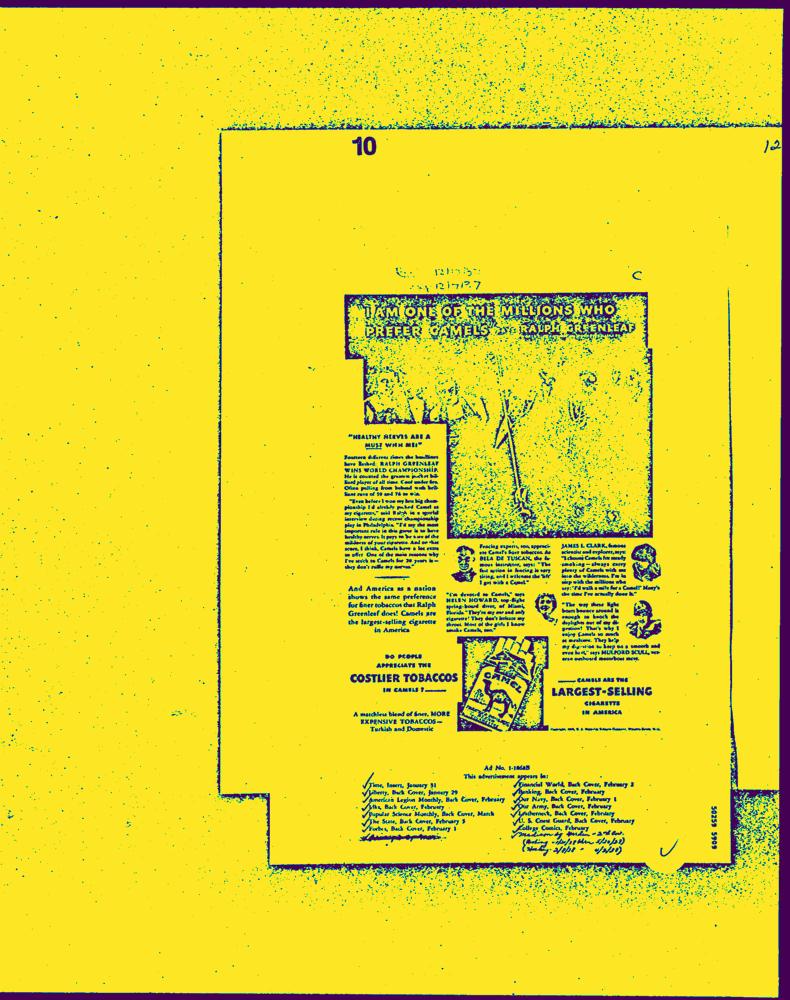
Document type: AD